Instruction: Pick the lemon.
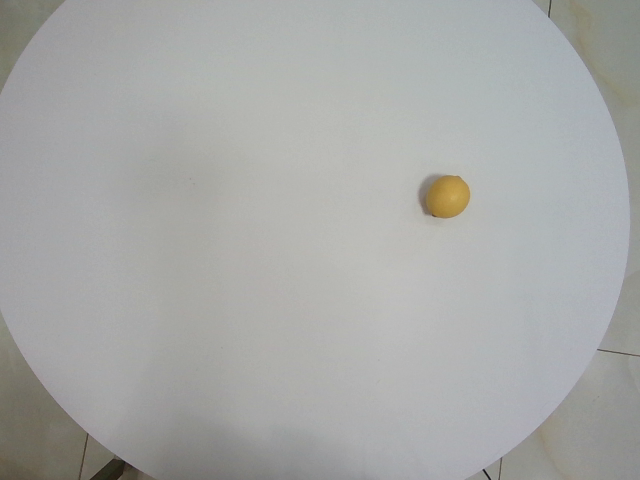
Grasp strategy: vertical